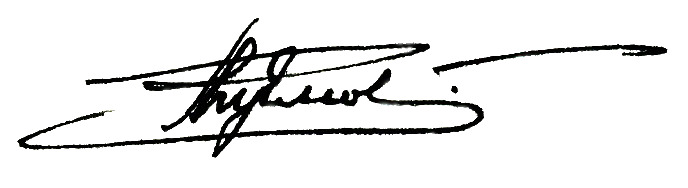
Signature of: petr kuchma